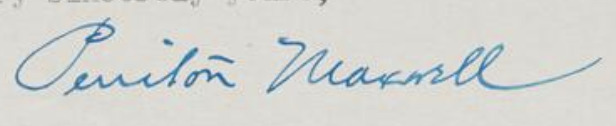
Signature of: perriton maxwell